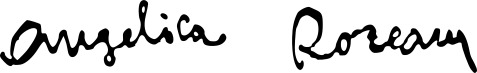
Signature of: angelica rozeanu